Question: How is the history relevant to the case?
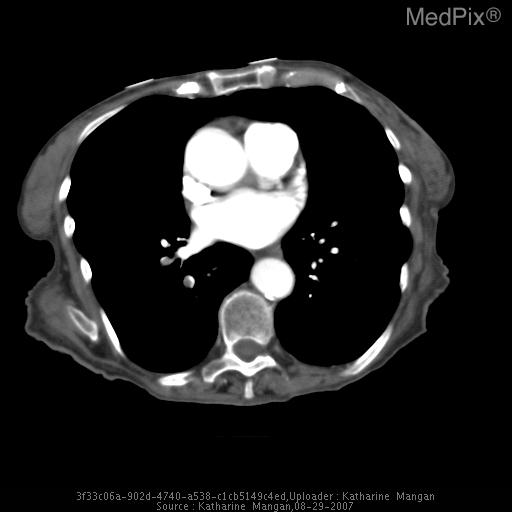
Answer: The patient's history of 86 y/o woman with shortness of breath is key in understanding the case.